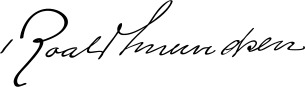
Signature of: roald amundsen